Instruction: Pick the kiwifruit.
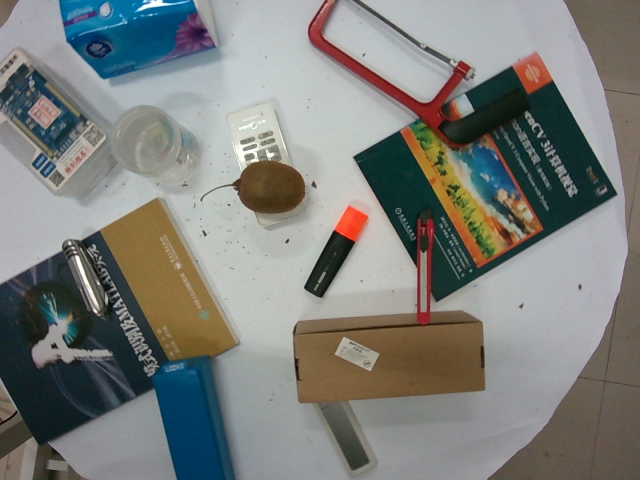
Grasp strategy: vertical